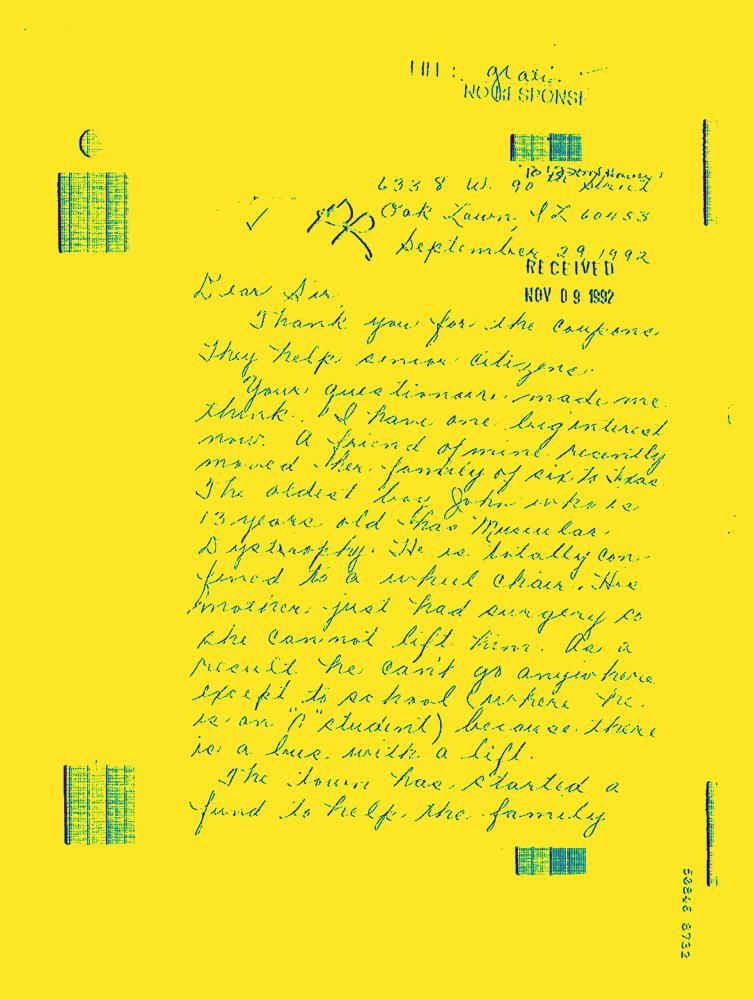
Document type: Hand-Written